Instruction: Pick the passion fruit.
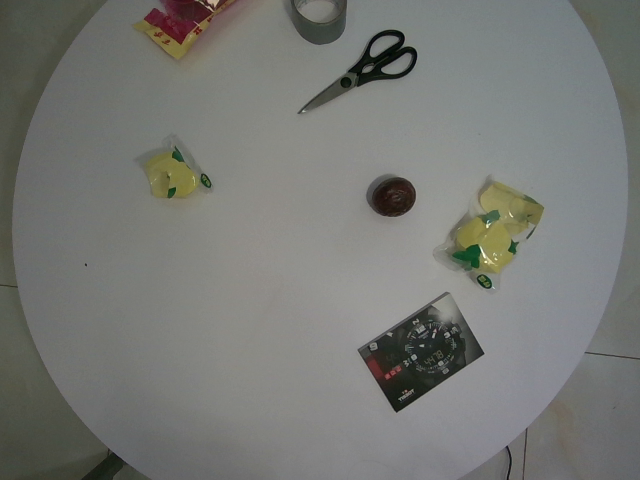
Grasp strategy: vertical